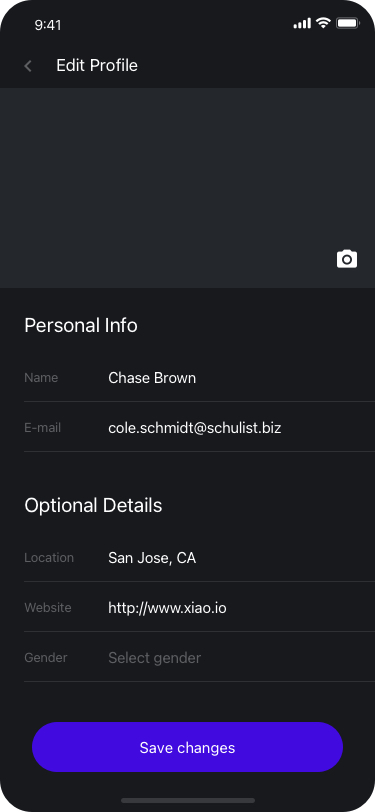
Text in this UI design:
Save changes
Personal Info
Chase Brown
cole.schmidt@schulist.biz
Name
E-mail
Optional Details
San Jose, CA
Select gender
http://www.xiao.io
Location
Website
Gender
Edit Profile